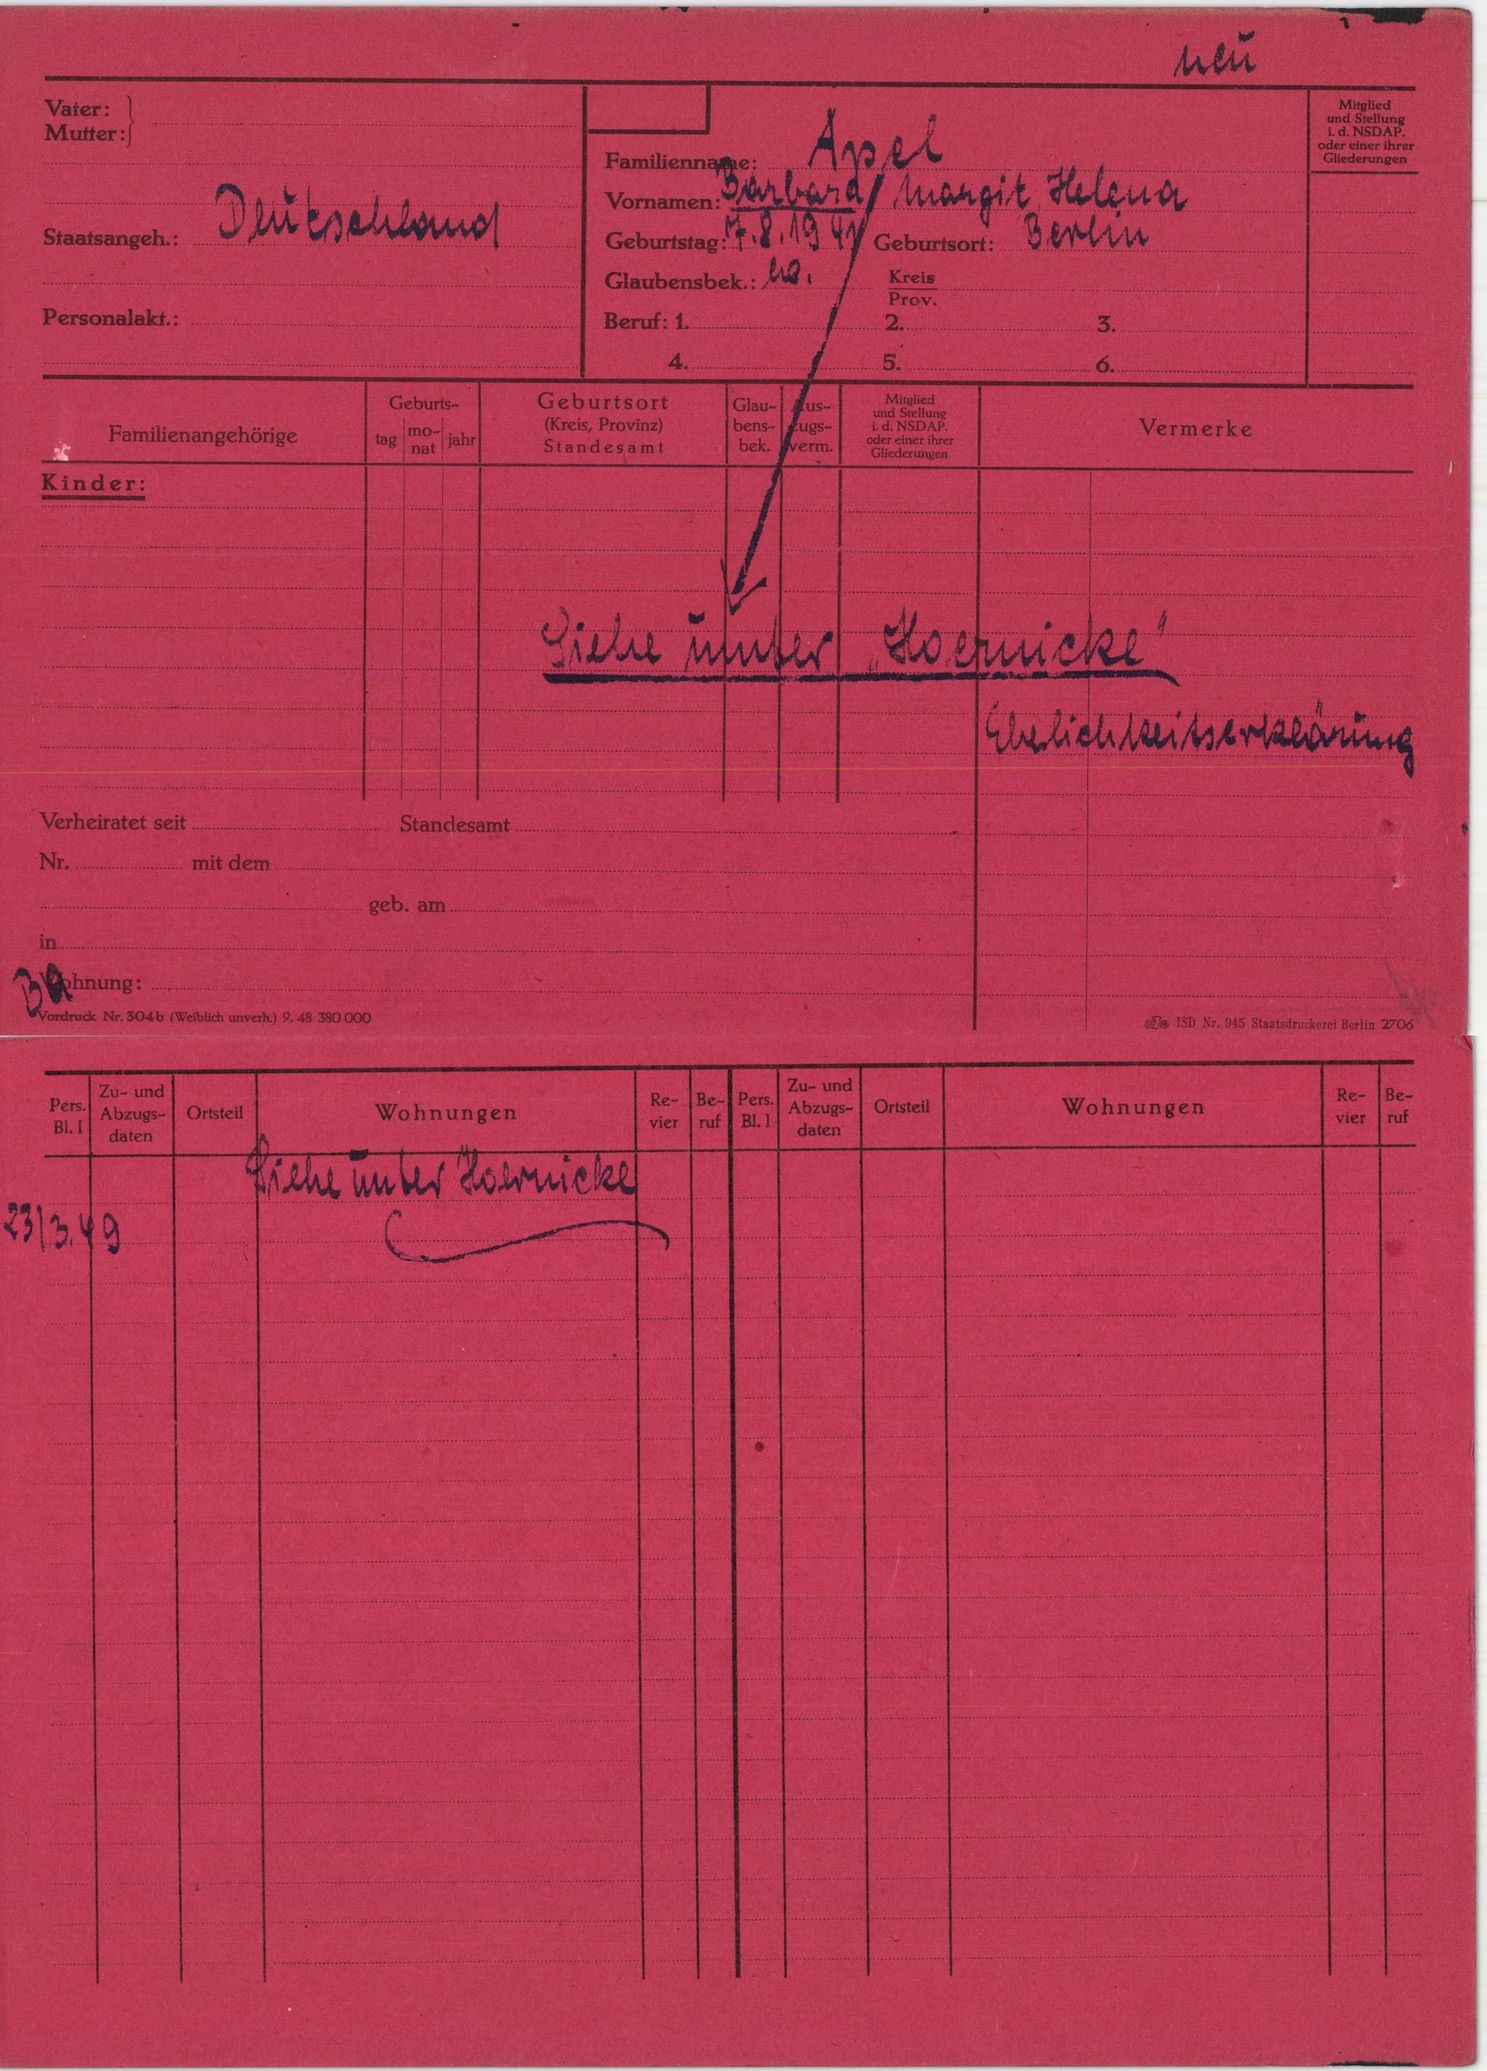
Apel